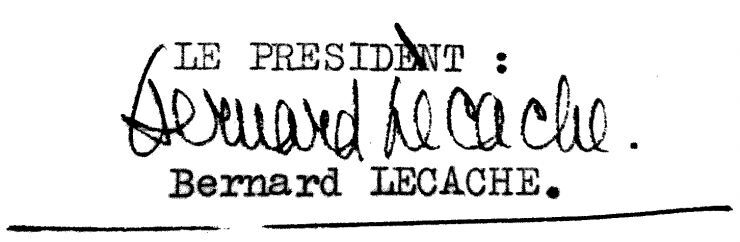
Signature of: bernard lecache